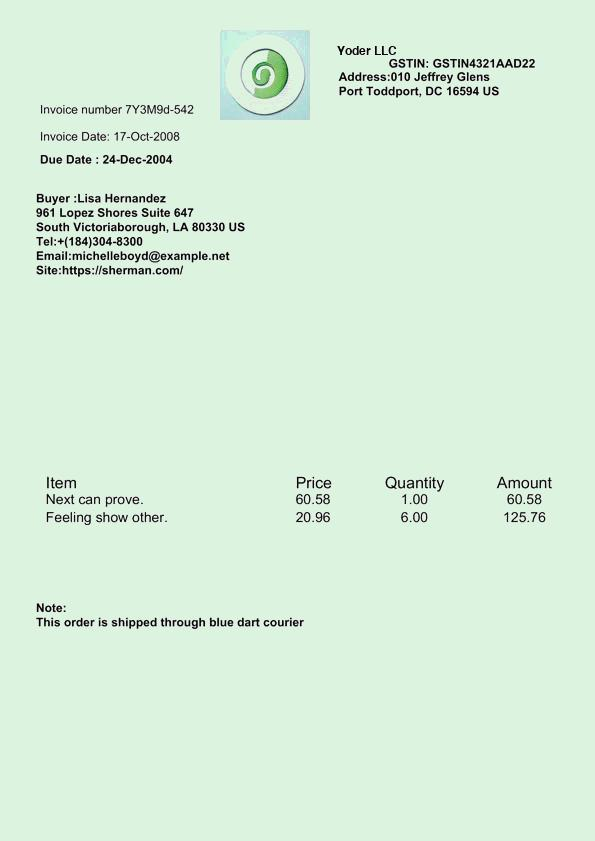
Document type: Invoice